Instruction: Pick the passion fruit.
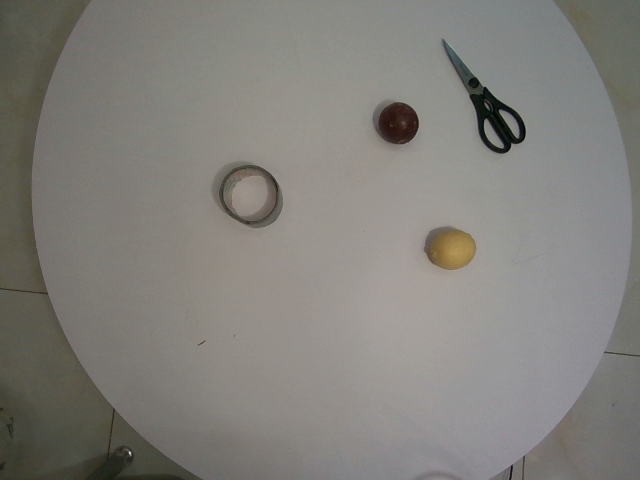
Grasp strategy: vertical